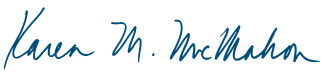
Signature of: karen mcmahon